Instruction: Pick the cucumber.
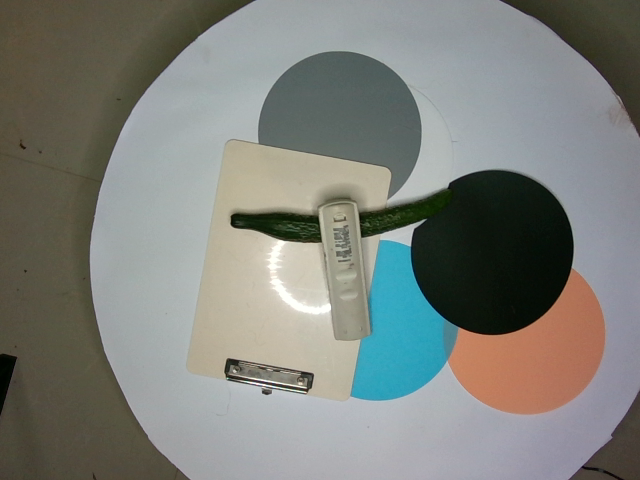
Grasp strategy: vertical